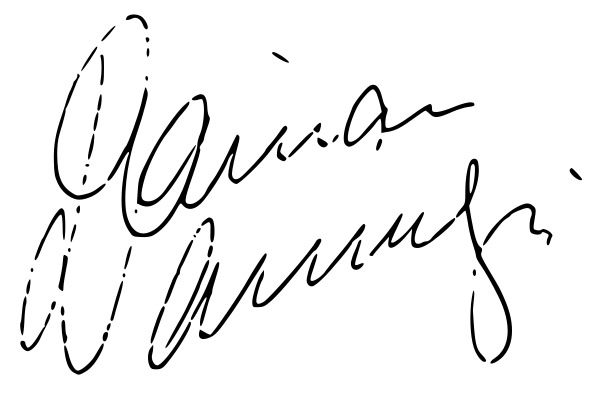
Signature of: damian damięcki